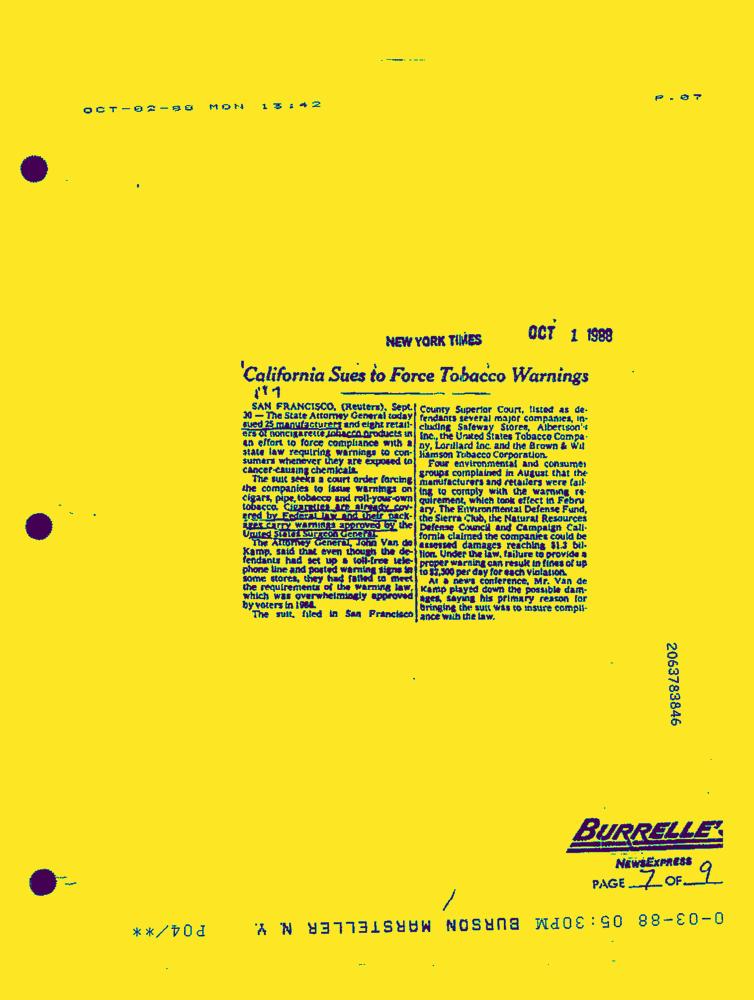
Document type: News-Article